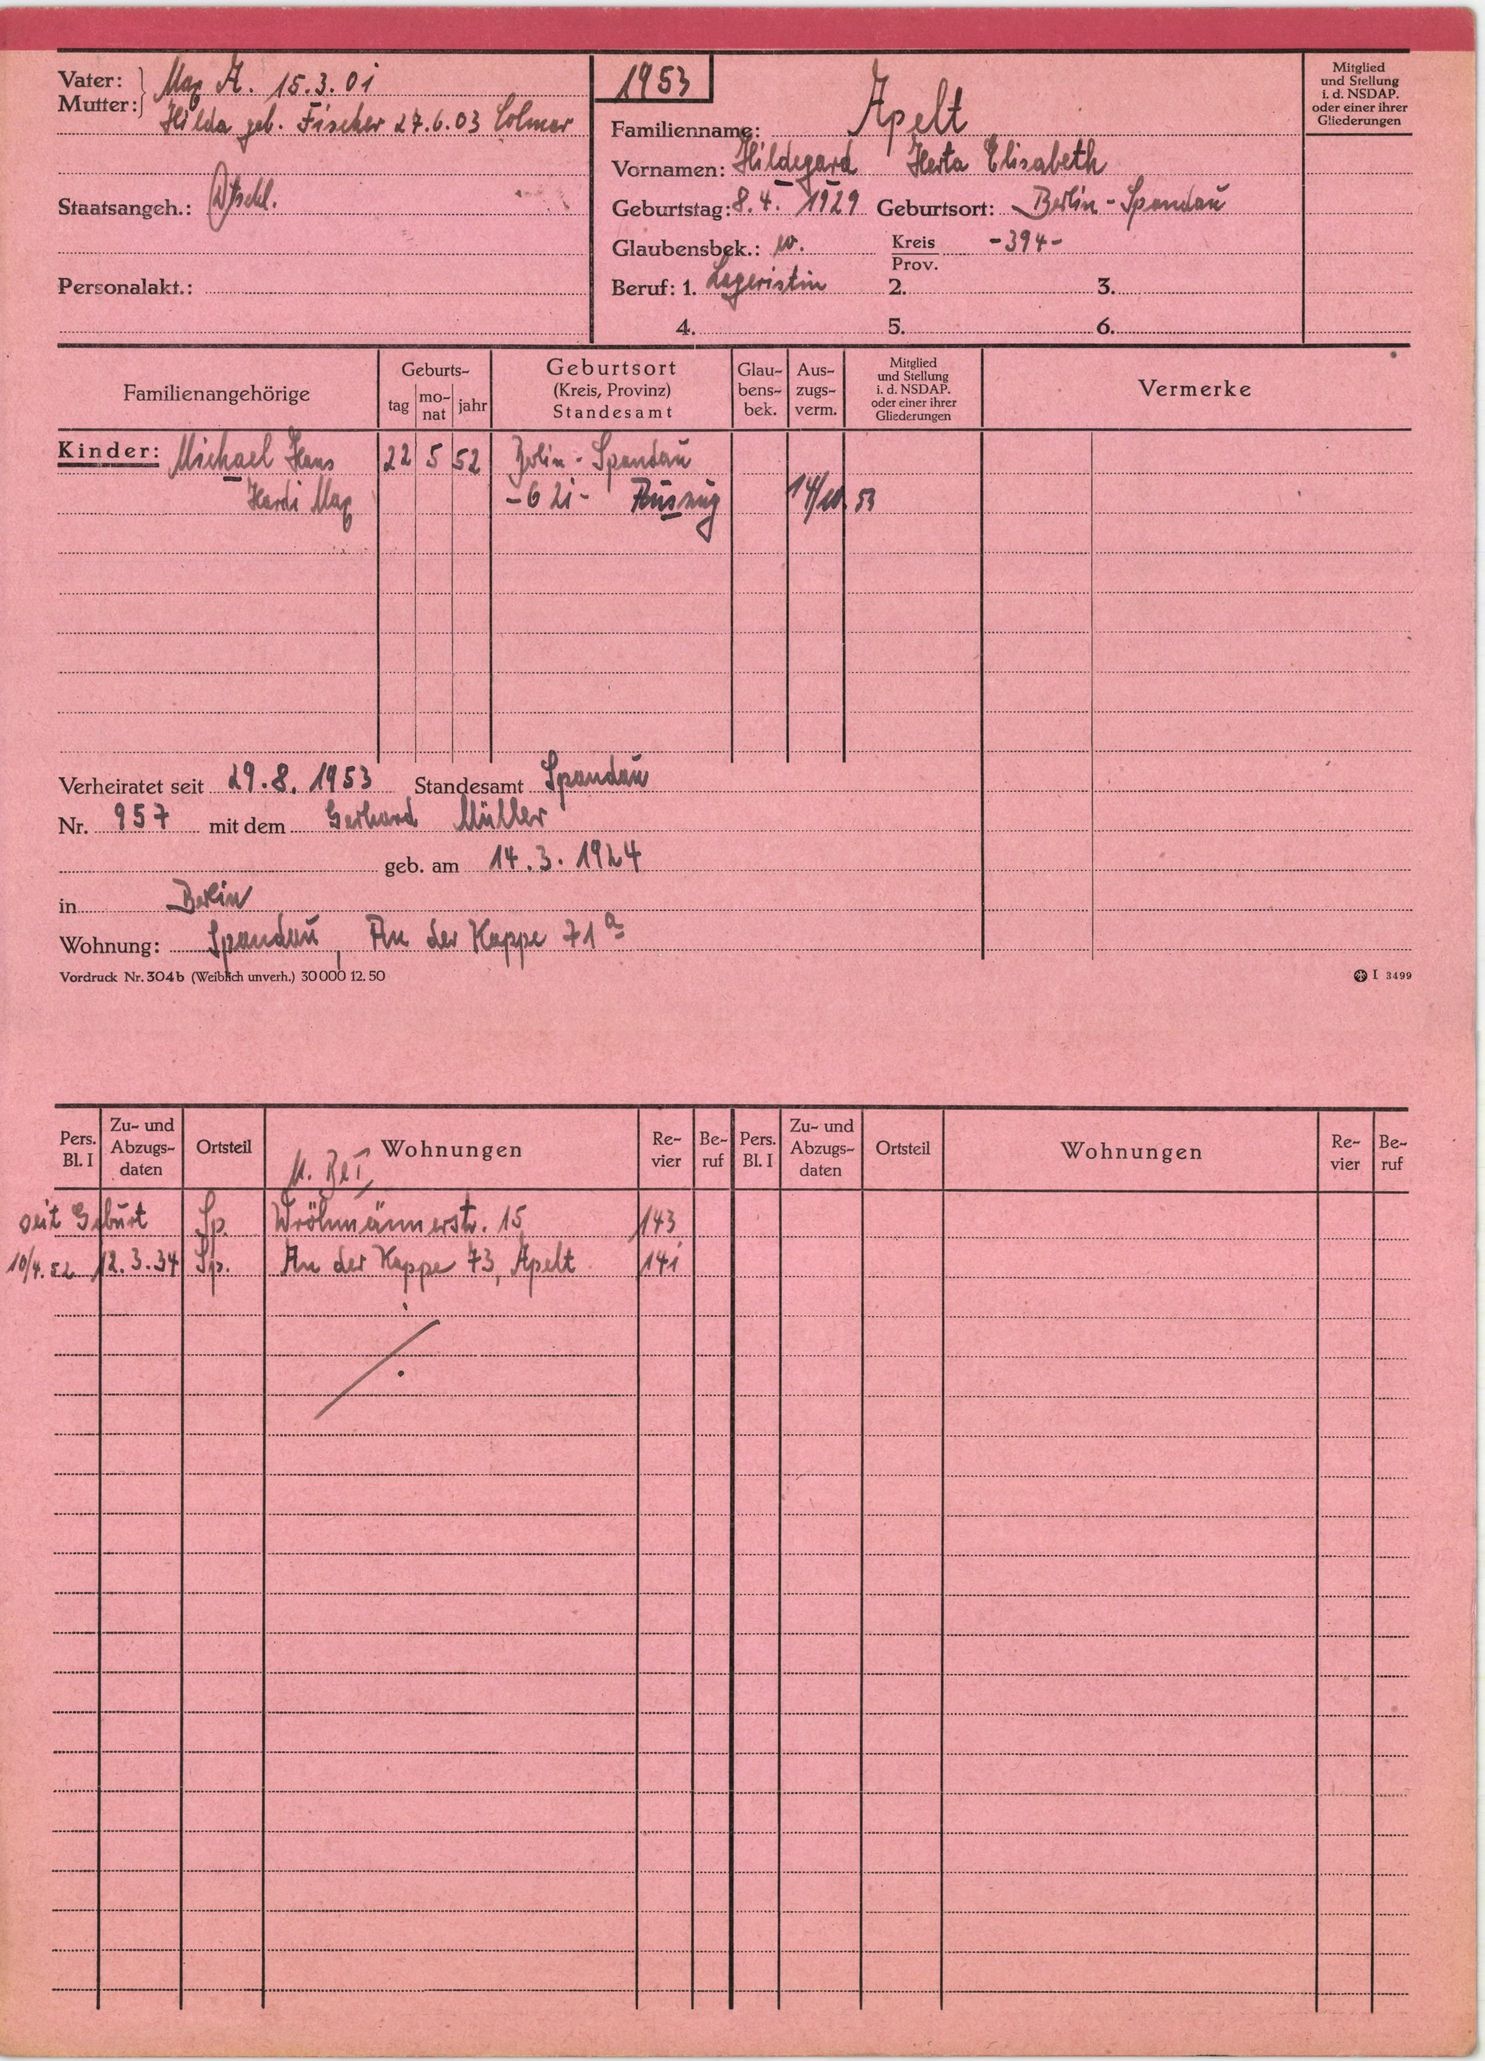
Apelt